Question: What is the date of the hearing as scheduled in the document?
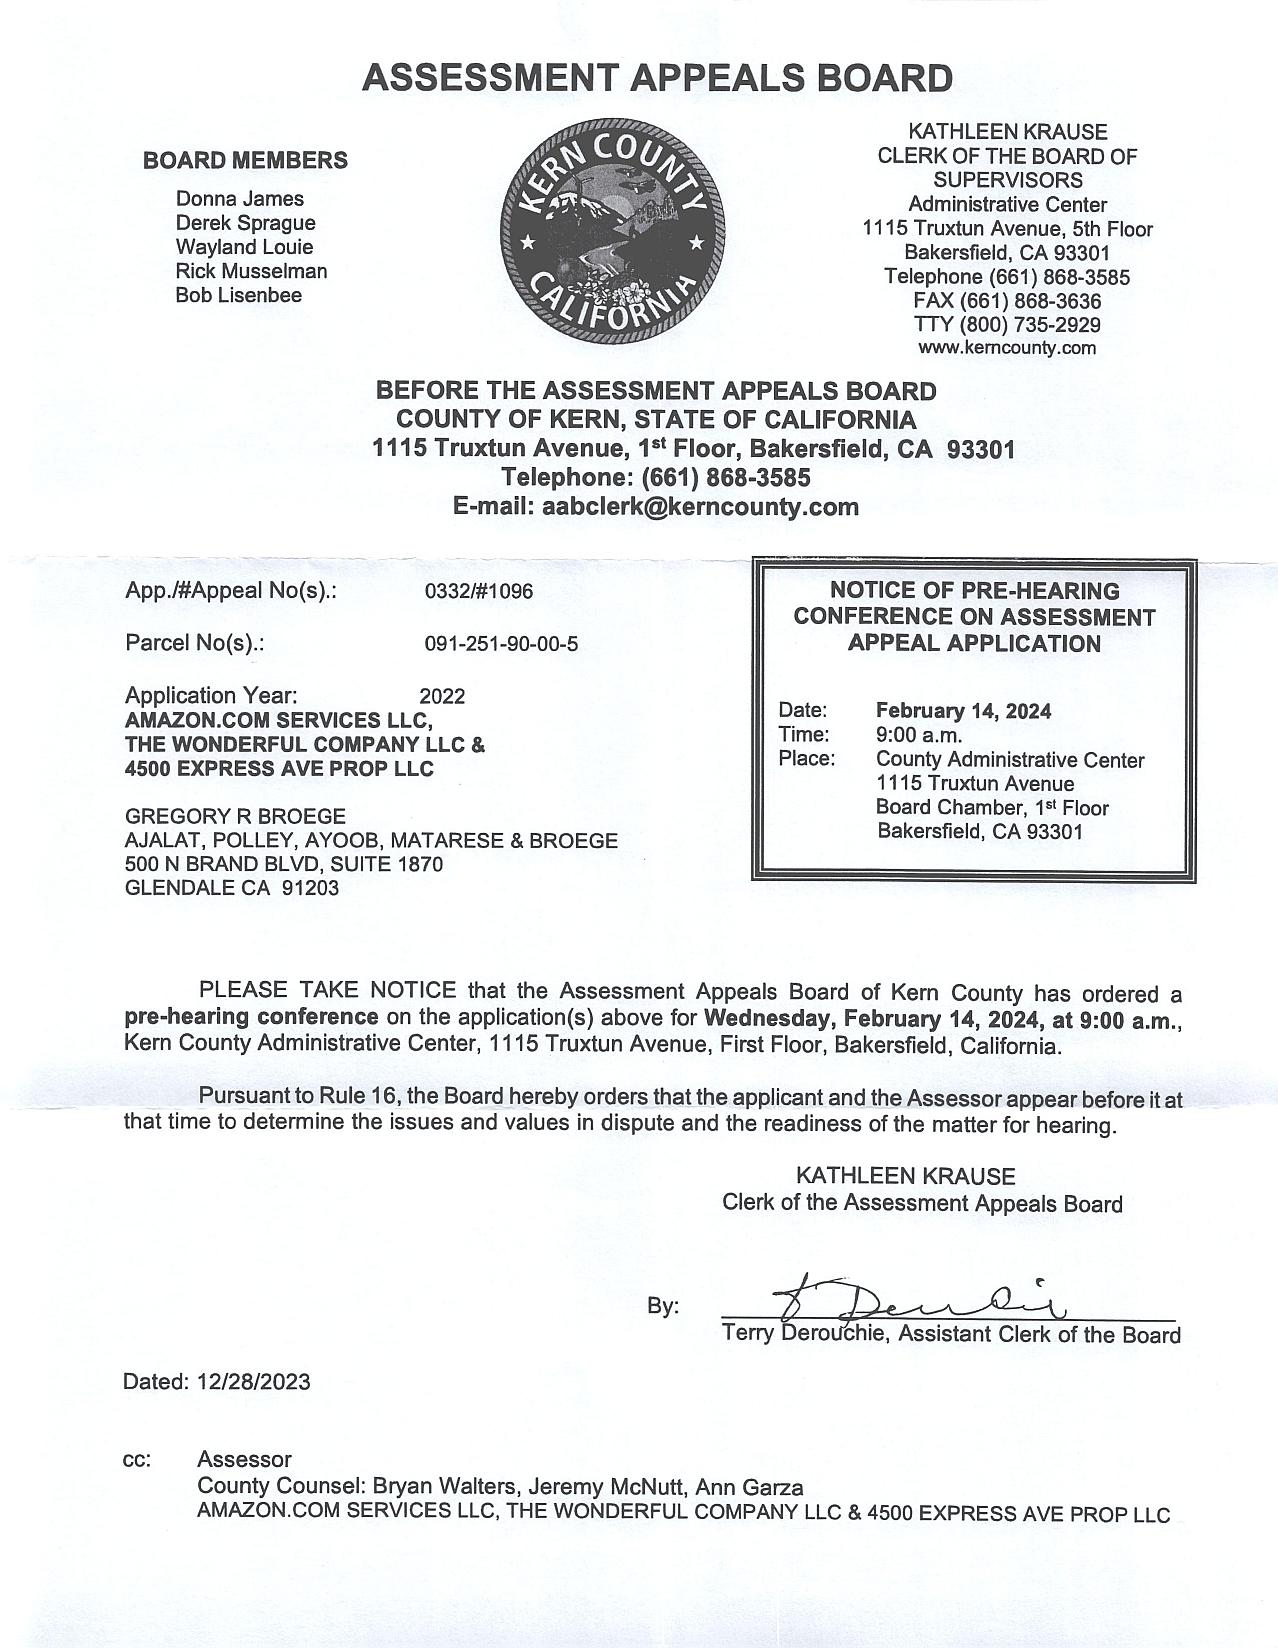
Answer: "14-Feb-24"